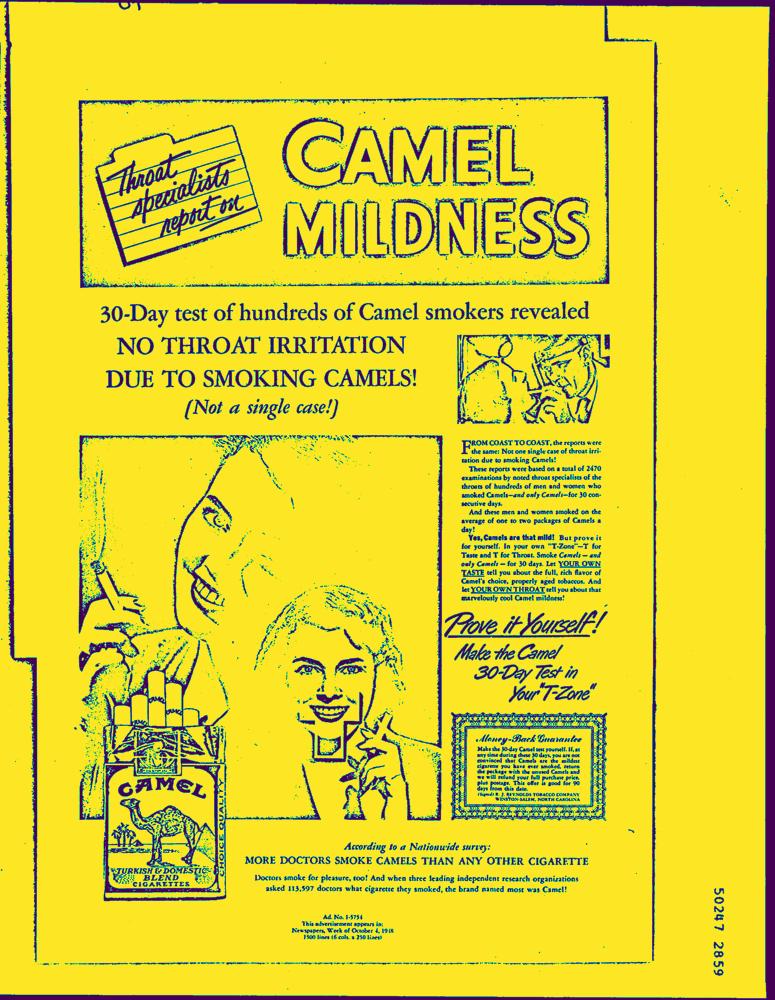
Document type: AD